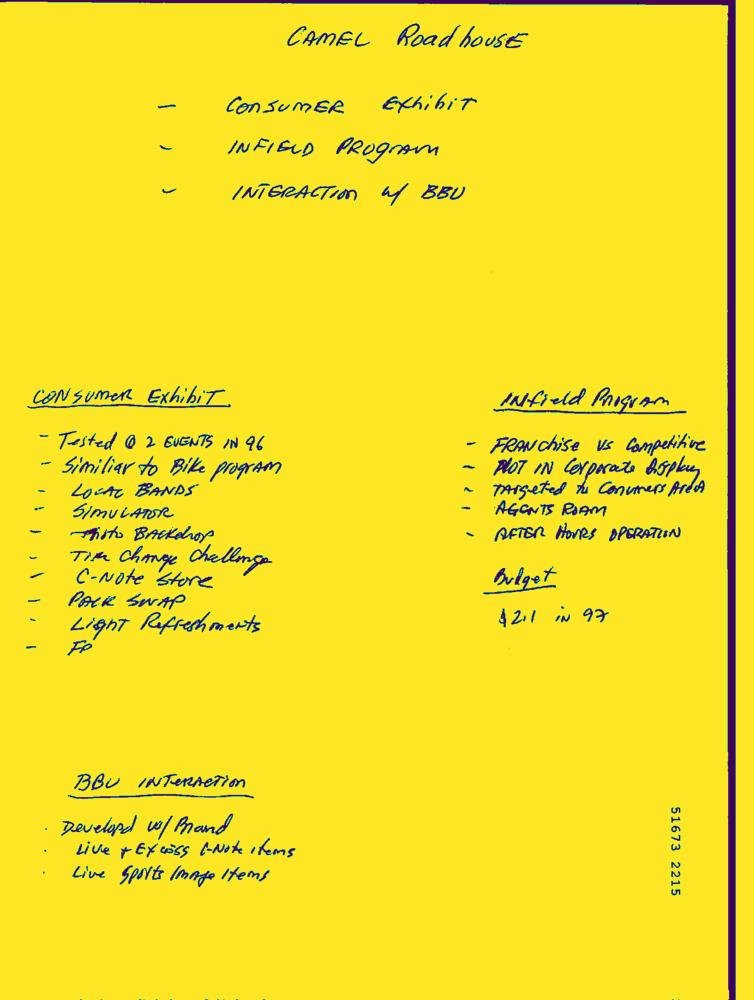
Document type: Hand-Written